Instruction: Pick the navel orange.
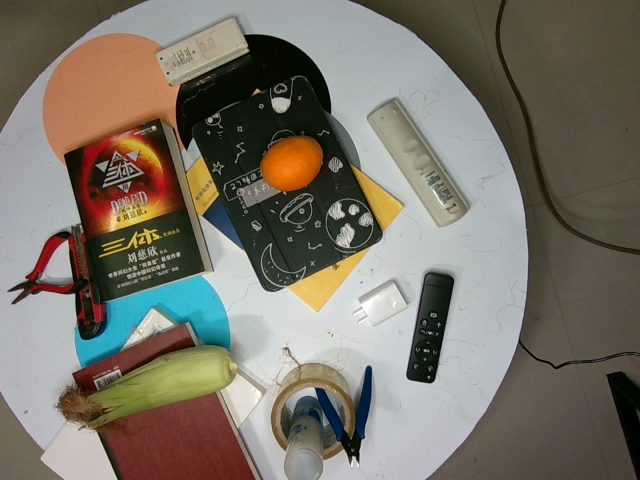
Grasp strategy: vertical